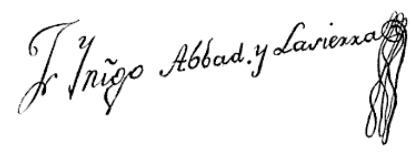
Signature of: fray íñigo abbad y lasierra